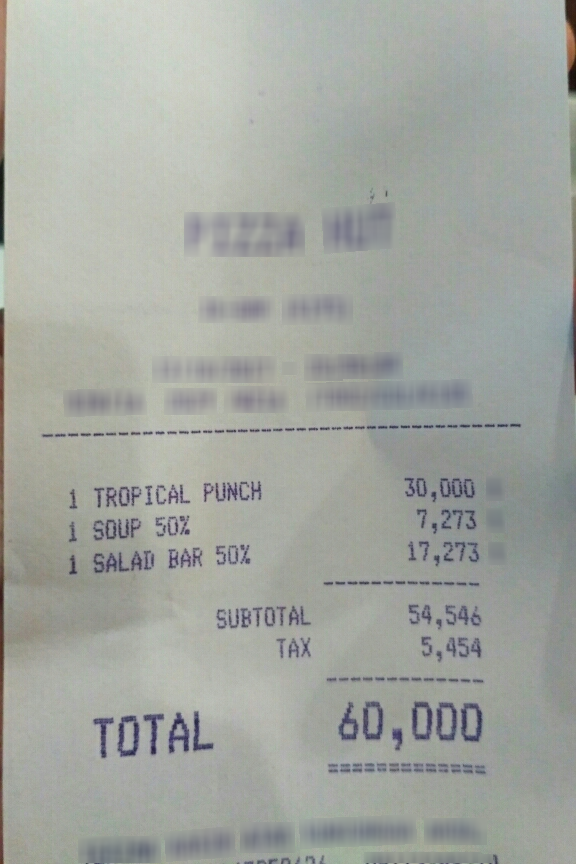
Number of items: 3
Subtotal: 54,546
Tax: 5,454
Total: 60,000
OCR text regions:
text: 1
text: TROPICAL
text: PUNCH
text: 30,000
text: 1
text: SOUP
text: 50%
text: 7,273
text: 1
text: SALAD
text: BAR
text: 50%
text: 17,273
text: SUBTOTAL
text: 54,546
text: TAX
text: 5,454
text: TOTAL
text: 60,000